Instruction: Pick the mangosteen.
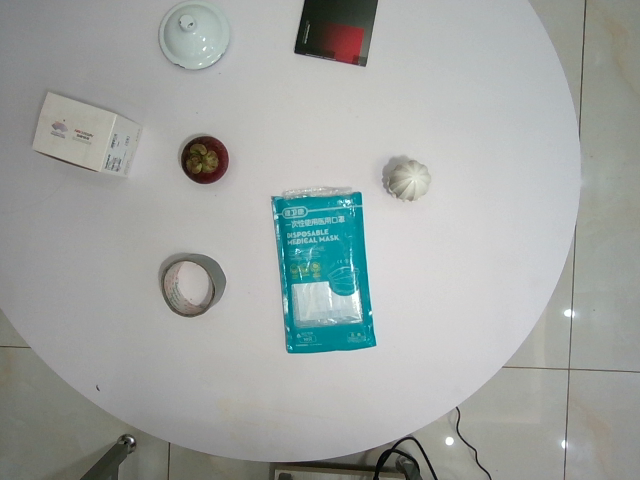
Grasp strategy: vertical